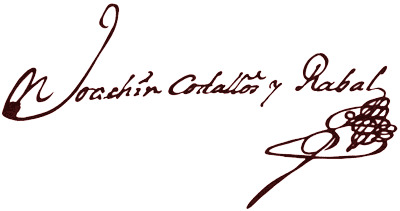
Signature of: joaquín codallos